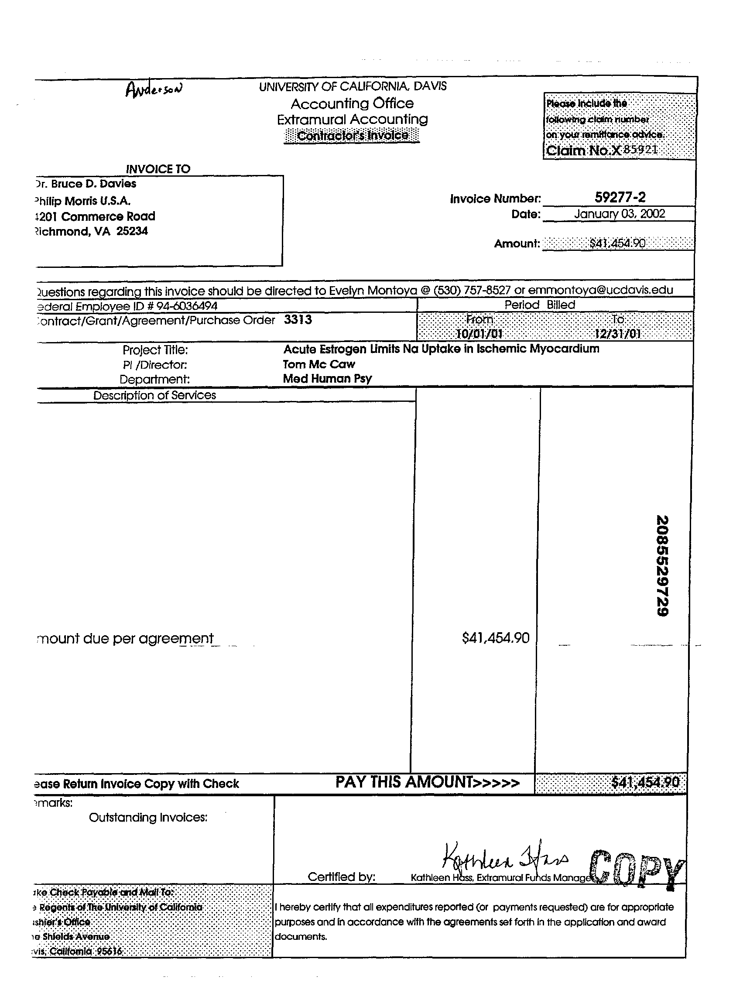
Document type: Invoice